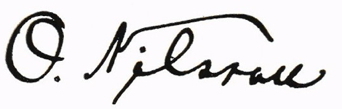
Signature of: olof nilsson